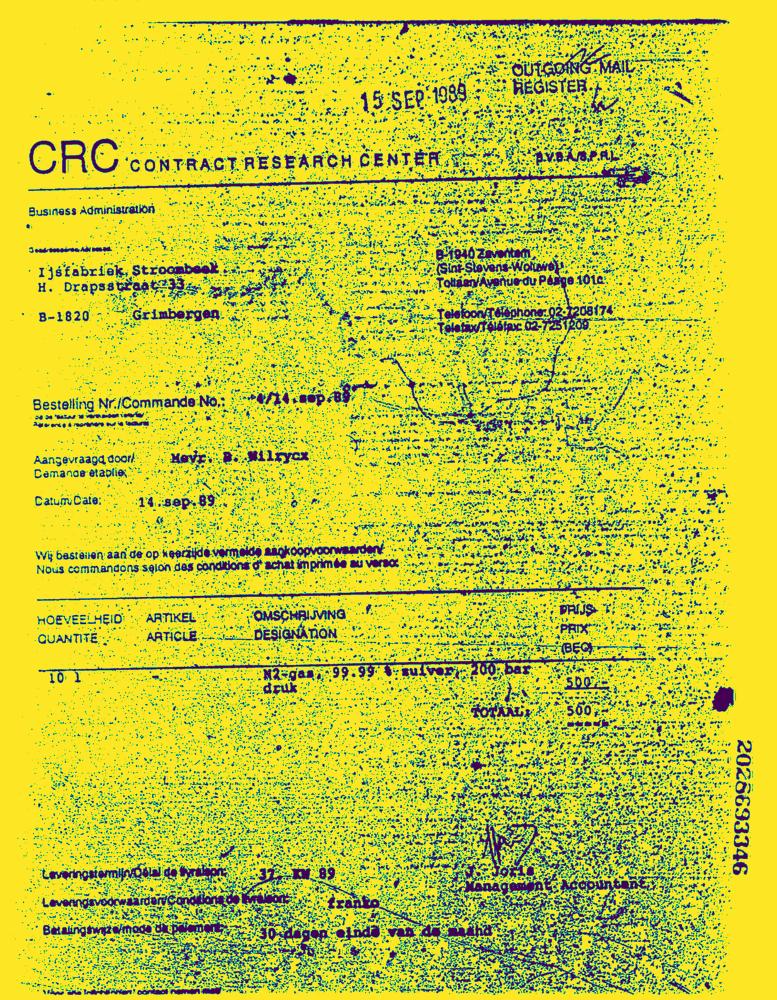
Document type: Invoice-Doc